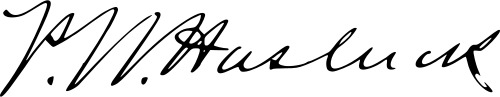
Signature of: paul nooncree hasluck